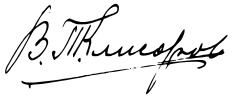
Signature of: vasil klisarov